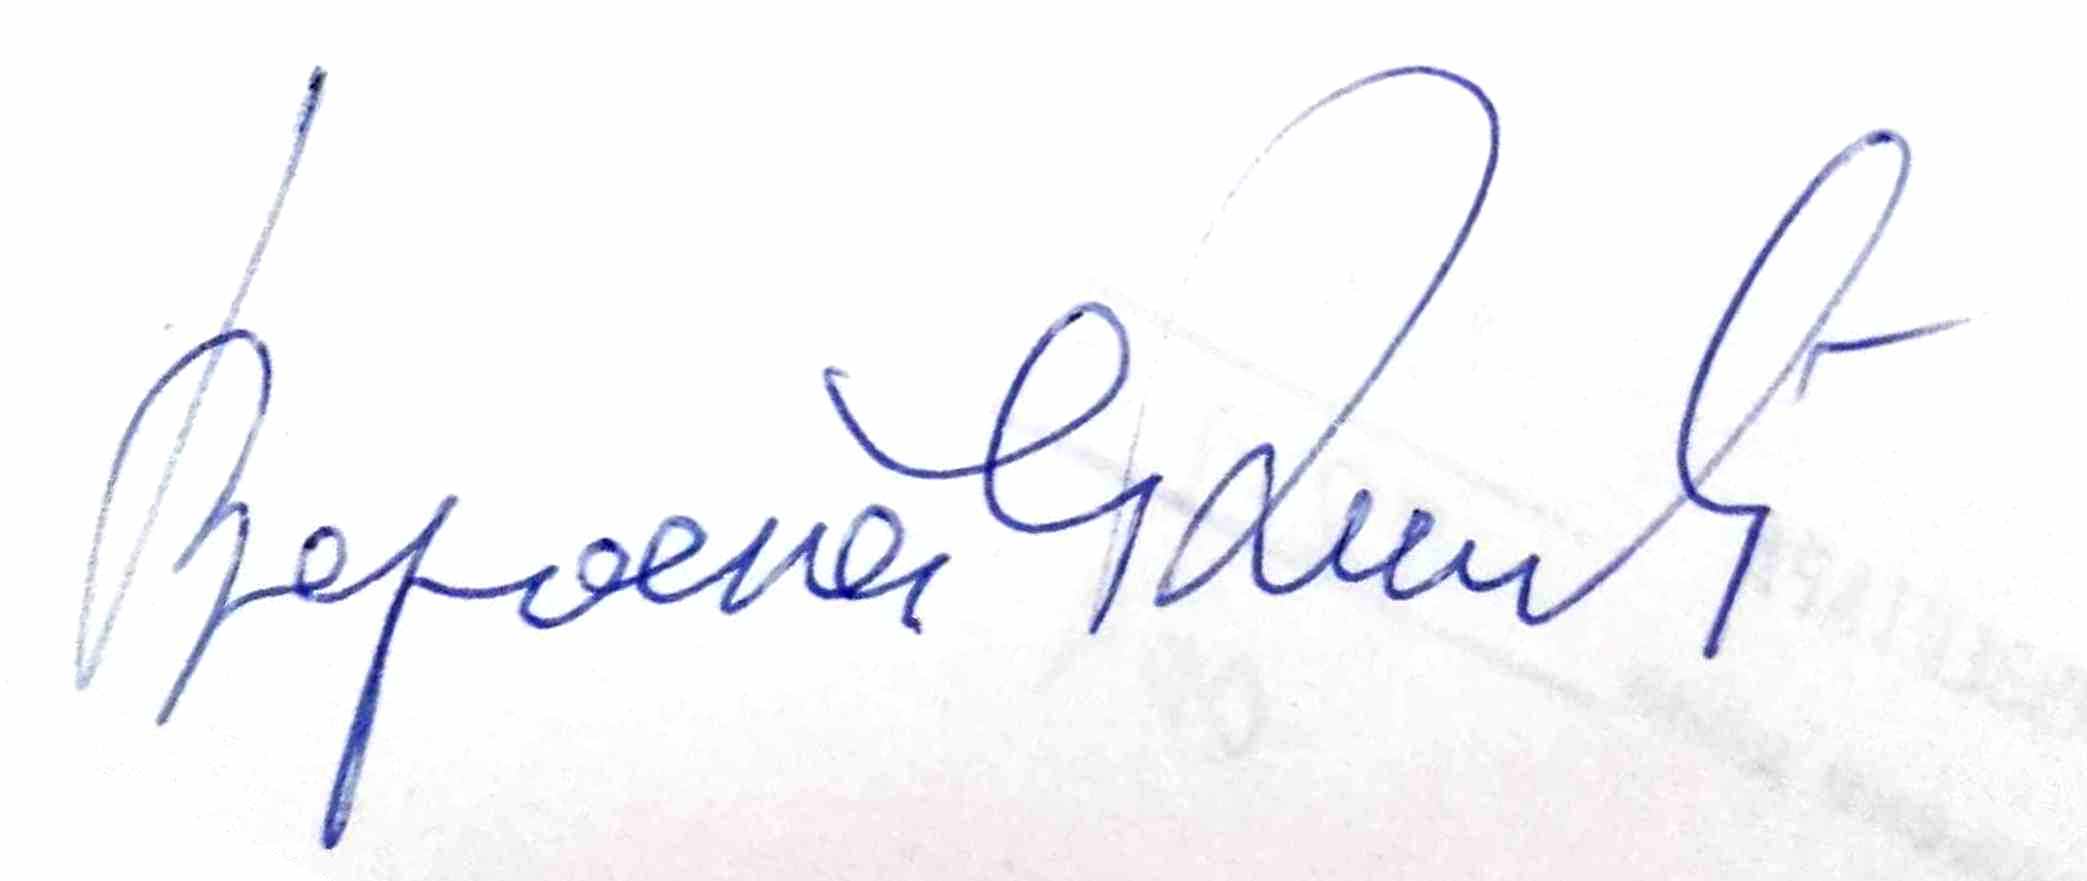
Signature of: veroslav rančić